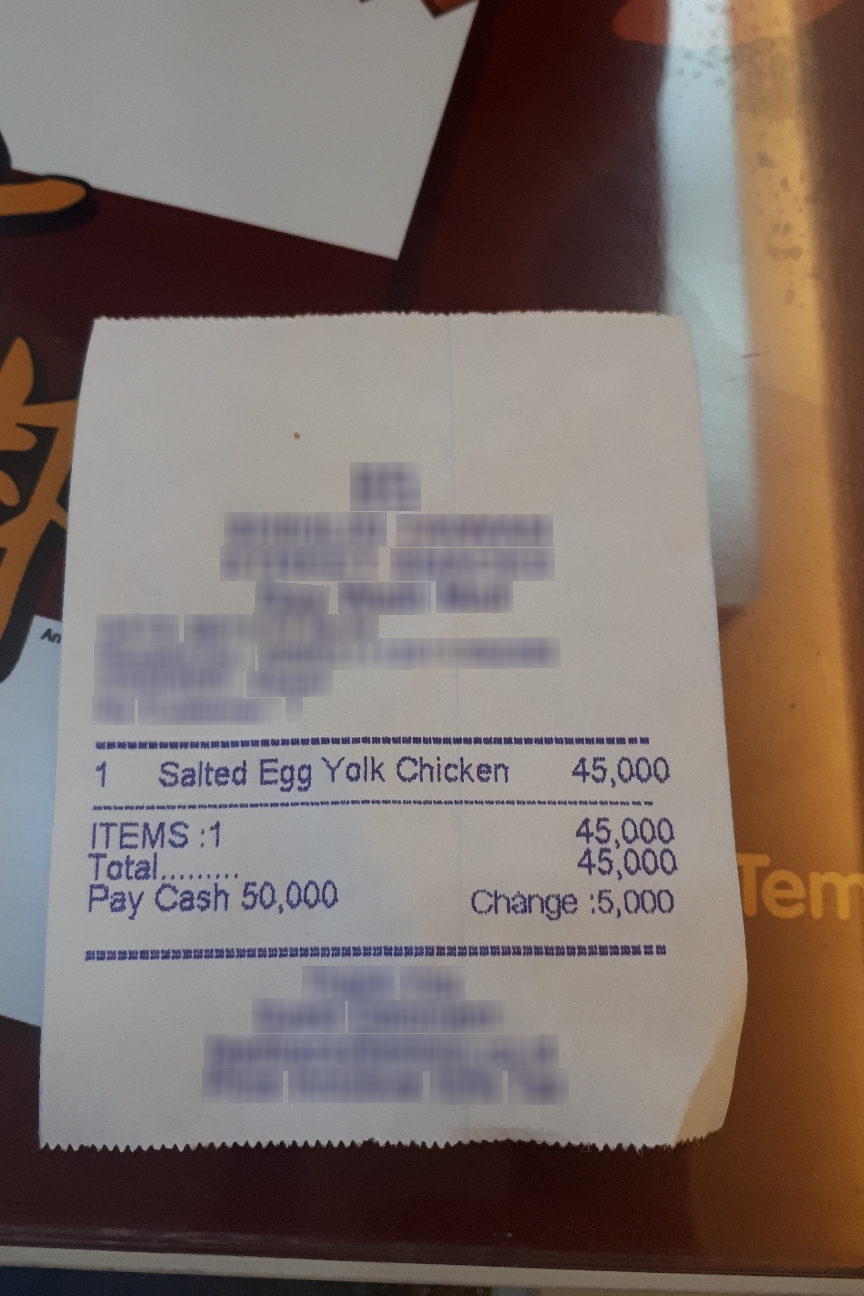
Number of items: 3
Subtotal: 45,000
Total: 45,000
OCR text regions:
text: 1
text: Salted
text: Egg
text: Yolk
text: Chicken
text: 45,000
text: Total.
text: 45,000
text: ITEMS:
text: 1
text: Pay
text: Cash
text: 50,000
text: Change:
text: 5,000
text: 45,000